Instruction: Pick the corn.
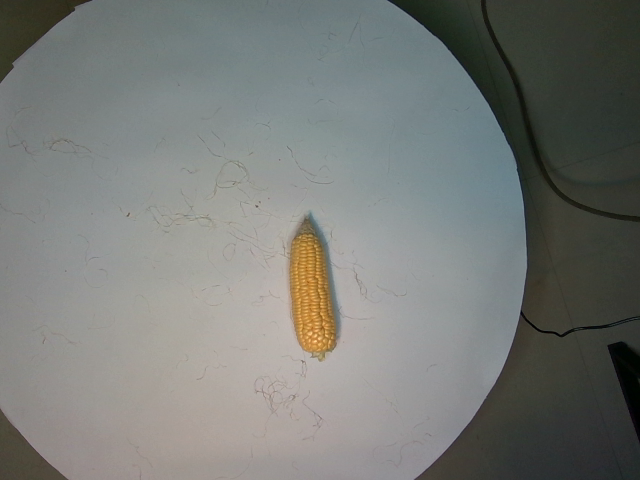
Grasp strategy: vertical